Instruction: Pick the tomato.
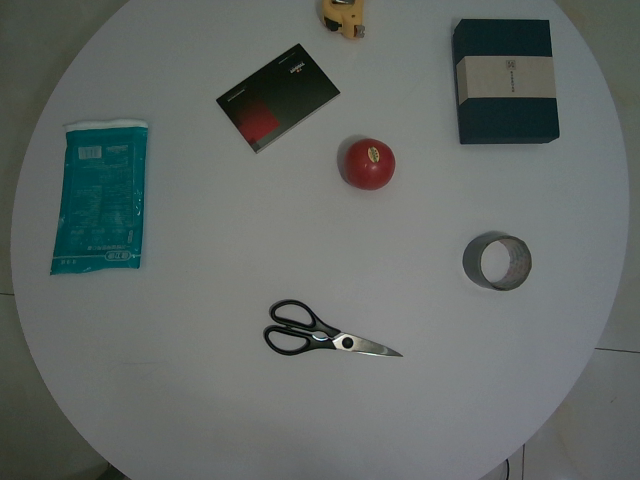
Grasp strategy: vertical